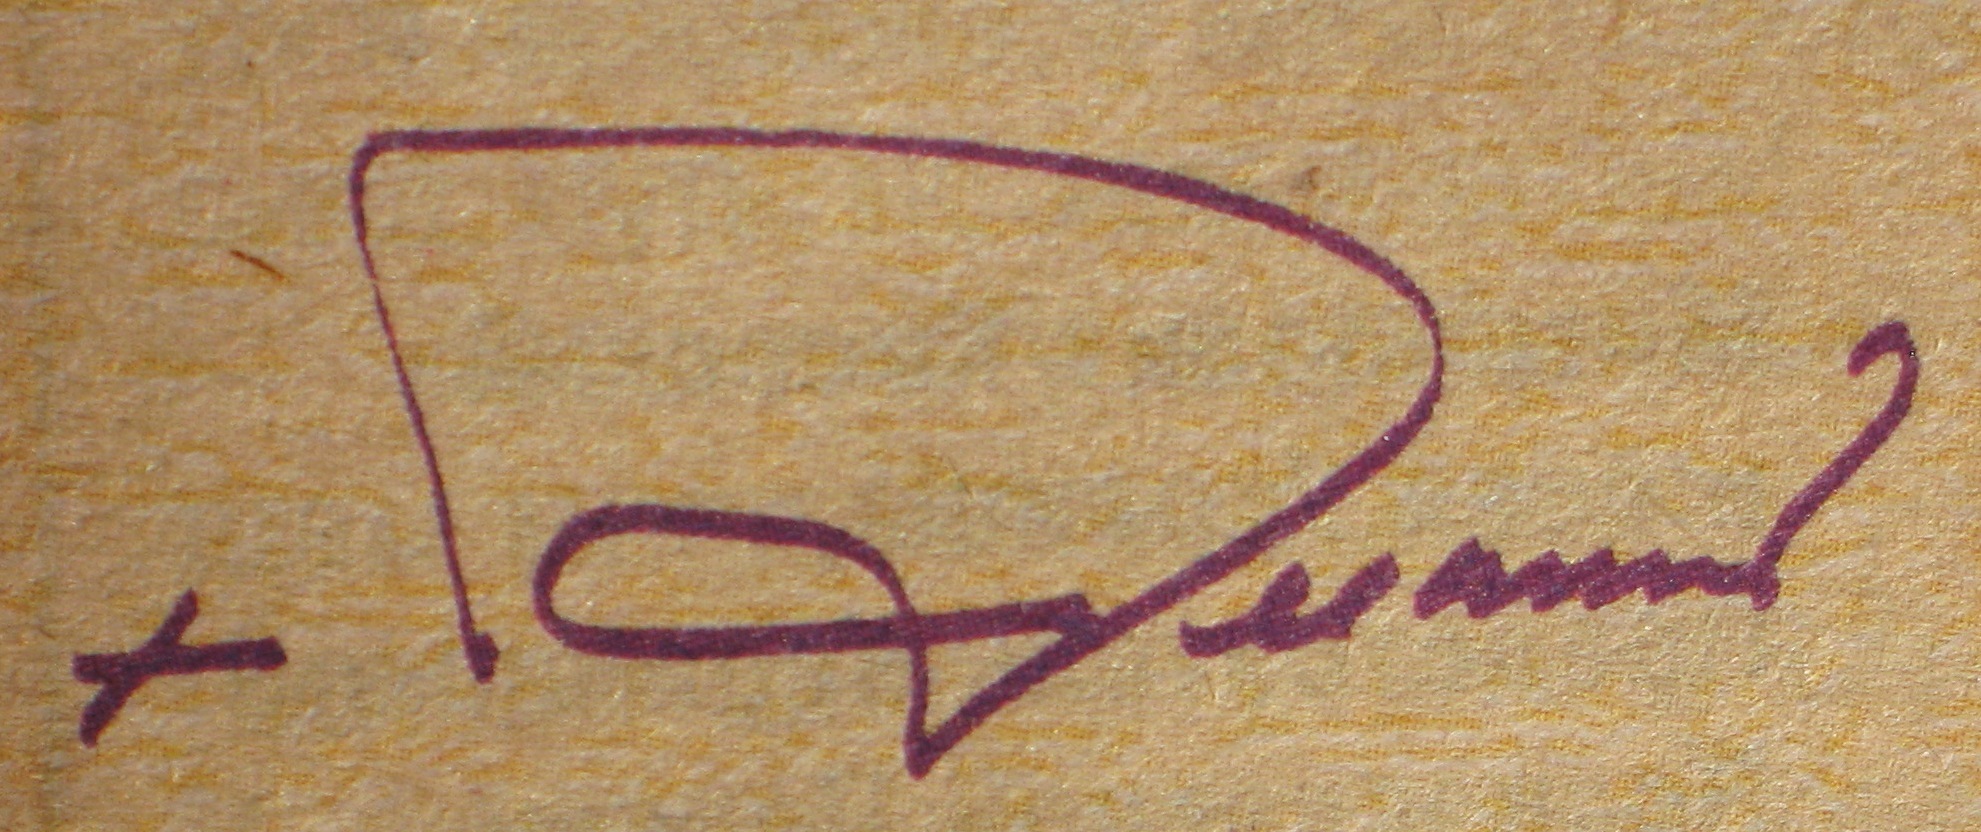
Signature of: patriarch alexius ii